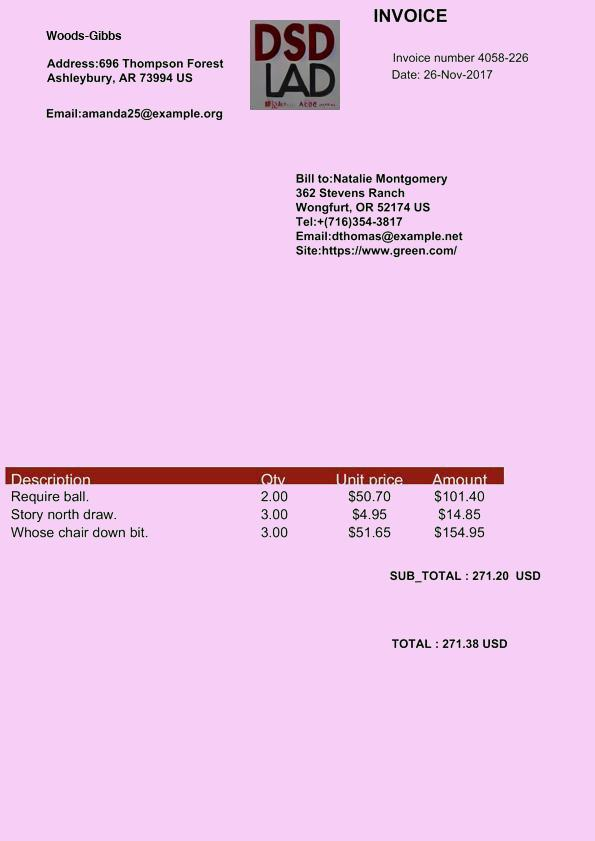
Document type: Invoice